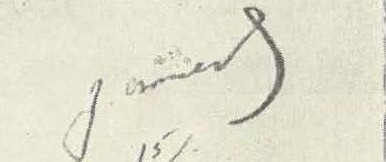
Signature of: gogi totibadze